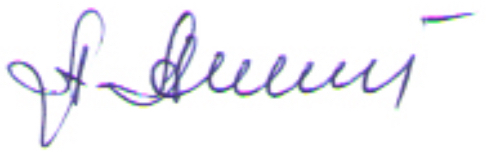
Signature of: q124772208